Question: What is the suspected problem?
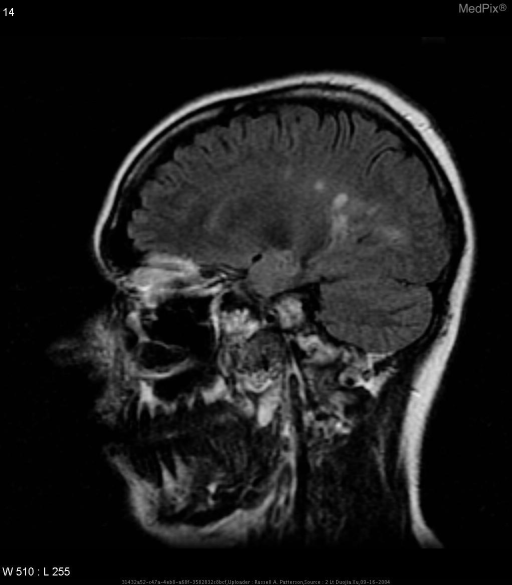
Answer: The findings suggest There are multifocal areas of predominately white matter abnormal signal intensity  Several lesions are in the corpus callosum, the largest seen in the body of the corpus callosum; with periventricular and periatrial predominance.

Several lesions are oriented perpendicular to the corpus callosum (Dawson’s fingers).

Similar hyperintense lesions are also seen in the brain stem and spinal cord, best seen on the sagittal images.. Multiple areas of abnormal signal intensity - most are in the deep and periventricular white matter. The patient might have a history of 25 y/o woman has left UE weakness and chorea; with sensory loss to her left arm.  Rapidly worsening of spasm in the wrist and hand..